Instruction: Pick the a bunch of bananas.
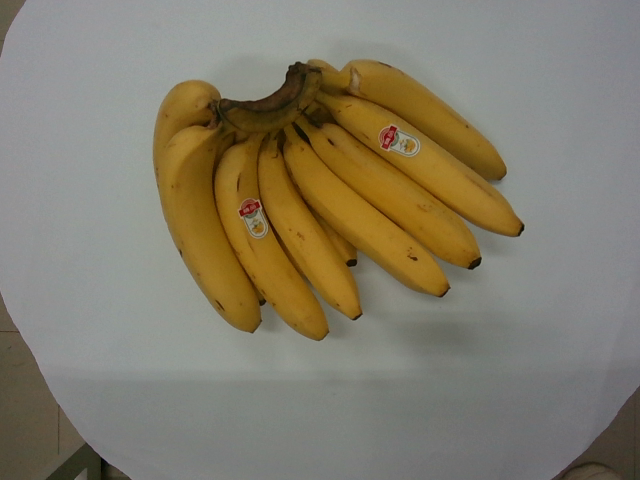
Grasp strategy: vertical